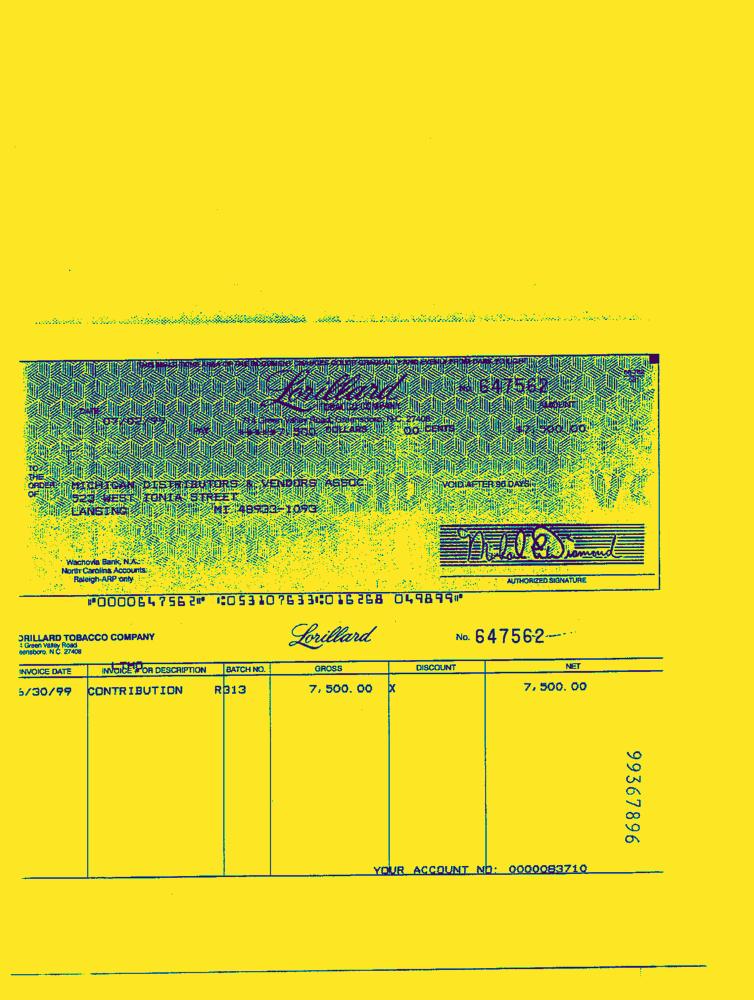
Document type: Invoice-Doc